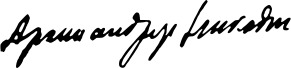
Signature of: nicodemus of tiberiopolis